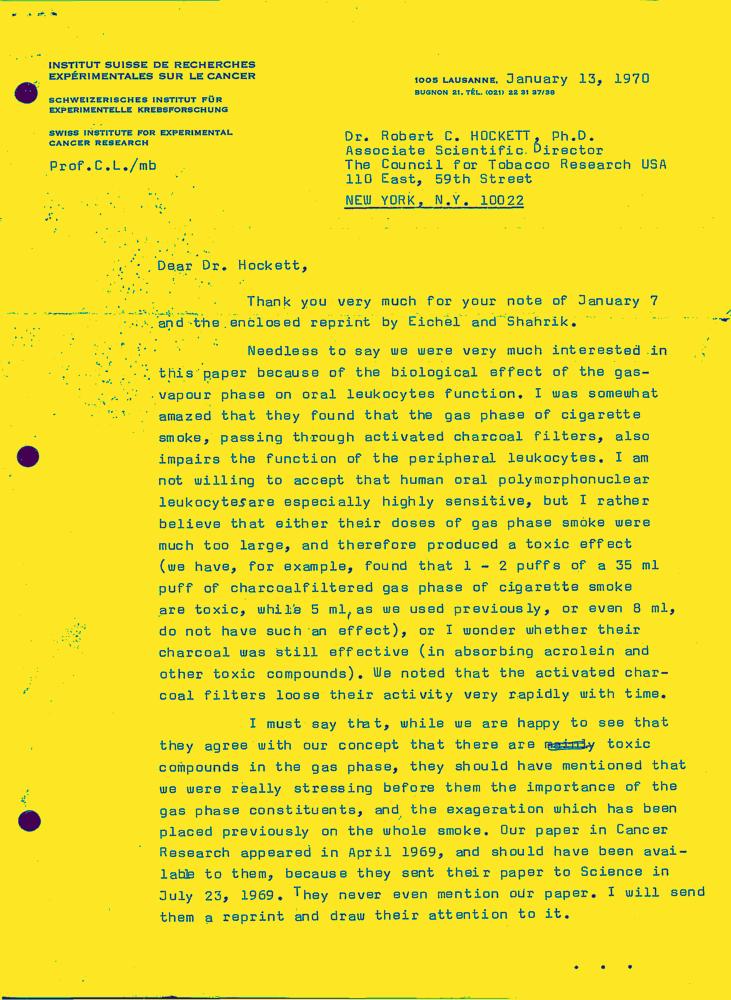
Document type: Letter-Doc